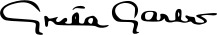
Signature of: greta garbo